Question: Explain the disease:
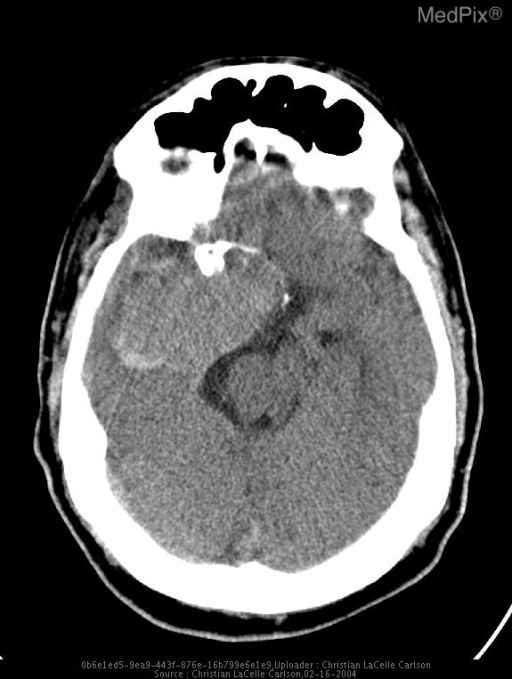
Answer: The disease is discussed as: Meningiomas originate from arachnoid cap cells and are the most common extraaxial neoplasms of the brain, representing 15-20% of all brain tumors.  Although it is hormonally sensitive and is three times more common in women, meningioma represents a significant proportion of the extraaxial neoplasms in men and in adults of all age groups.  Most patients present between the ages of 40 and 60 years of age.  Meningiomas are uncommon in children without associated neurofibromatosis type-2.  The most common locations for meningiomas (in descending order) are the parasagital dura, convexities, sphenoid wing, juxtasellar, cerebellopontine angle cistern, olfactory groove, posterior fossa clivus, planum sphenoidale, and tentorium.  Uncommon locations are the ventricles (pediatric patients), with a distinct propensity for the left lateral ventricle, and the optic nerve sheath (adult females).  2-3% occur in the spine.  Less than one percent of meningiomas are extradural and result from embryologic arachnoid rests outside the CNS.  These extradural menigiomas have been found in the interdiploic space, outer table of skull, skin, paranasal sinuses, parotid gland, and parapharyngeal space.  Multiple lesions occur in 1-2% of patients increasing to 30% with a previous history of radiation therapy.

Meningiomas often incite a variable amount of intracranial edema with lesions adjacent to the cerebral cortex tending to cause greater edema than those along the basal cisterns or planum.  However, edema is absent in 40% of cases because of slow growth. The lesions themselves demonstrate calcifications in 20% of cases while cystic areas are seen 15% of the time.  Meningiomas can sometimes demonstrate intraosseous extension or grow through the bone or into the dura.  Hyperostosis or osteolysis occur in 20% to 46% of cases.  Hyperostosis is particularly common when the tumor is at the skull base or anterior cranial fossa where it may resemble fibrous dysplasia or Paget’s disease.  The skull base is the one region where meningiomas can become unresectable because of collateral damage to vital structures.  Occasionally, meningiomas may have necrotic centers.  Thrombosis and, rarely, osteblastic, chondromatous, or fatty degeneration occurs.  Meningiomas may encase and narrow adjacent vessels.  Meningiomas often parasitize pial vessels.  As such, these lesions have both a dural and a pial blood supply.  In the typical convexity or sphenoid wing meningioma, the middle meningeal artery is enlarged.

Atypical meningiomas make up 2.4% of all meningiomas and are classified as WHO grade II.  Atypical lesions must exhibit increased mitotic rates, small cells with high nucleus/cytoplasmic ratio, prominent nucleoli, sheet like growth, and foci of necrosis causing nonhomogenous enhancement.  They look like benign meningiomas radiographically, but recur more frequently.  Hemorrhage is common as are peripheral low density zones from trapped CSF in arachnoid cysts.

Melignant meningiomas are classified as WHO grade III, are uncommon and are usually diagnosed when intraparenchymal invasion, markedly rapid growth, or sarcomatous degeneration has taken place, most likely arising from benign tumors gone awry.  The papillary variety of meningioma undergoes malignant differentiation more commonly than the rest.  Higher grade is associated with a higher rate of recurrence.  Survival varies with the site, size, grade, and extent of surgical removal of tumor.

Radiation therapy induces five times more meningiomas than it does schwannomas or sarcomas.  Diagnosis of radiation induced meningioma is made if the meningioma arises in the radiation field, appears after a latency period (of years), was not the primary tumor irradiated, and is not seen in a patient with neurofibromatosis.  Low dose radiation treatment for tinea capitis has been associated with meningiomas following a latency period of about 35 years.  Recurrence rates are higher in radiation-induced meningiomas than in non-radiation induced tumors.

On unenhanced CT scan, 75% of meningiomas are slightly hyperdense while 25% are isodense to normal brain parenchyma.  Strong, homogenous enhancement is a hallmark (90%).  Signal intensity is similar to normal falx on enhanced and nonenhanced CT.  Calcifications are seen in 20% of lesions and cystic areas are present in 15% of tumors.  The tumors appear round and unilobulated with sharp margins.  A lobulated, extraaxial, parasagittal mass with a dural tail is a typical finding on CT scan.  Rarely, they may appear en plaque, with pancake-like spread along the dura.  Extension of tumor or dural reaction along a dural surface is not uncommon and is known as a “dural tail” which is suggestive, but not specific for meningioma.  Bony erosions are rare, but are more common with malignant meningiomas, where as hyperostosis is more common and more often associated with benign nature.

Tumors are typically isointense to gray matter on MRI with strong gadolinium enhancement.  MRI is the best technique for detecting the dural tail.  Increased vascular flow voids within and around the lesion are characteristic.

Angiographic characteristics include a spoke-wheel appearance with dense venous filling, a persistent tumor blush (“comes early and stays late”) with well demarcated margins and a dural vascular supply.  The middle meningeal artery may be enlarged.